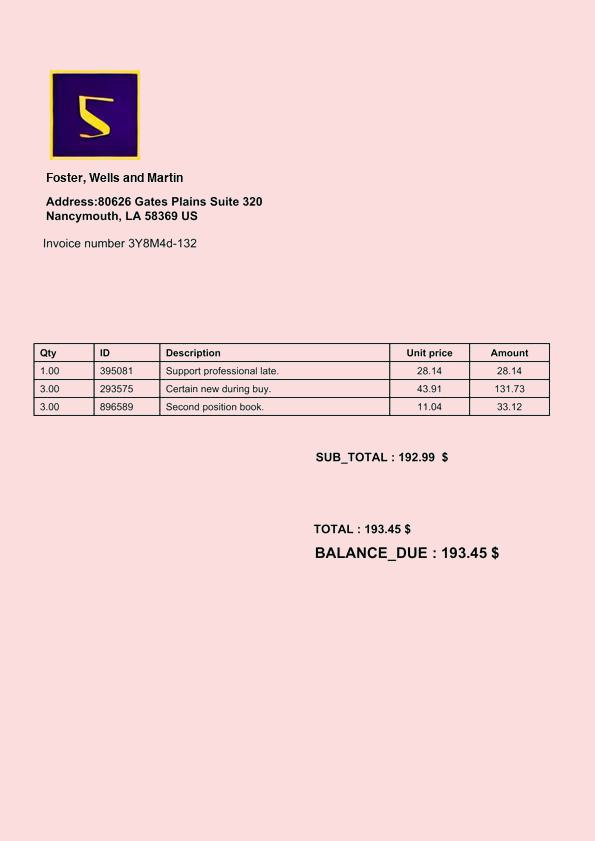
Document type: Invoice